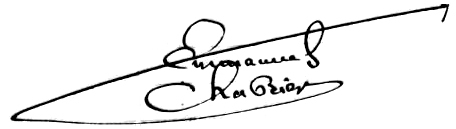
Signature of: emmanuel chabrier